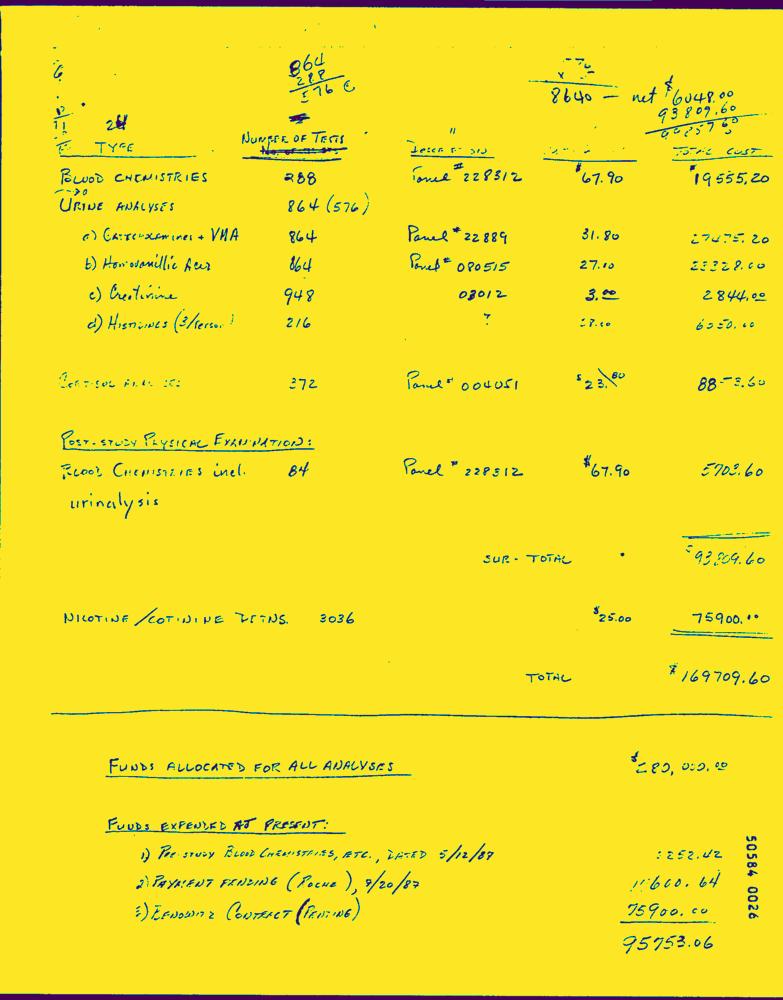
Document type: Hand-Written